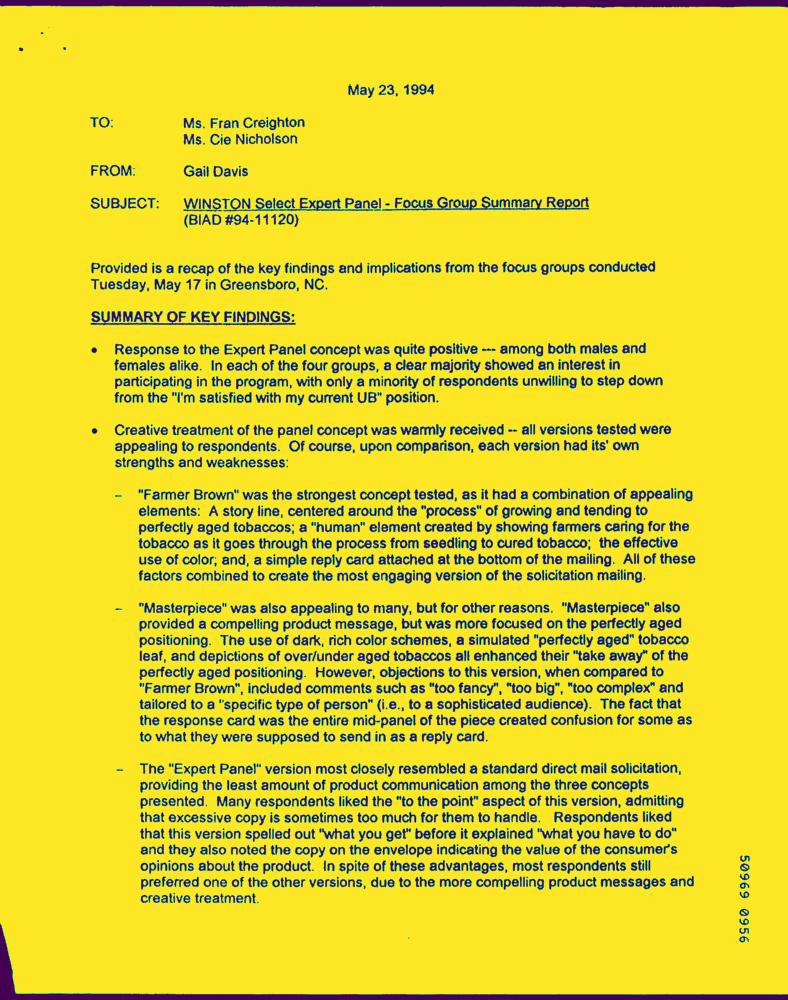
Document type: Letter-Doc